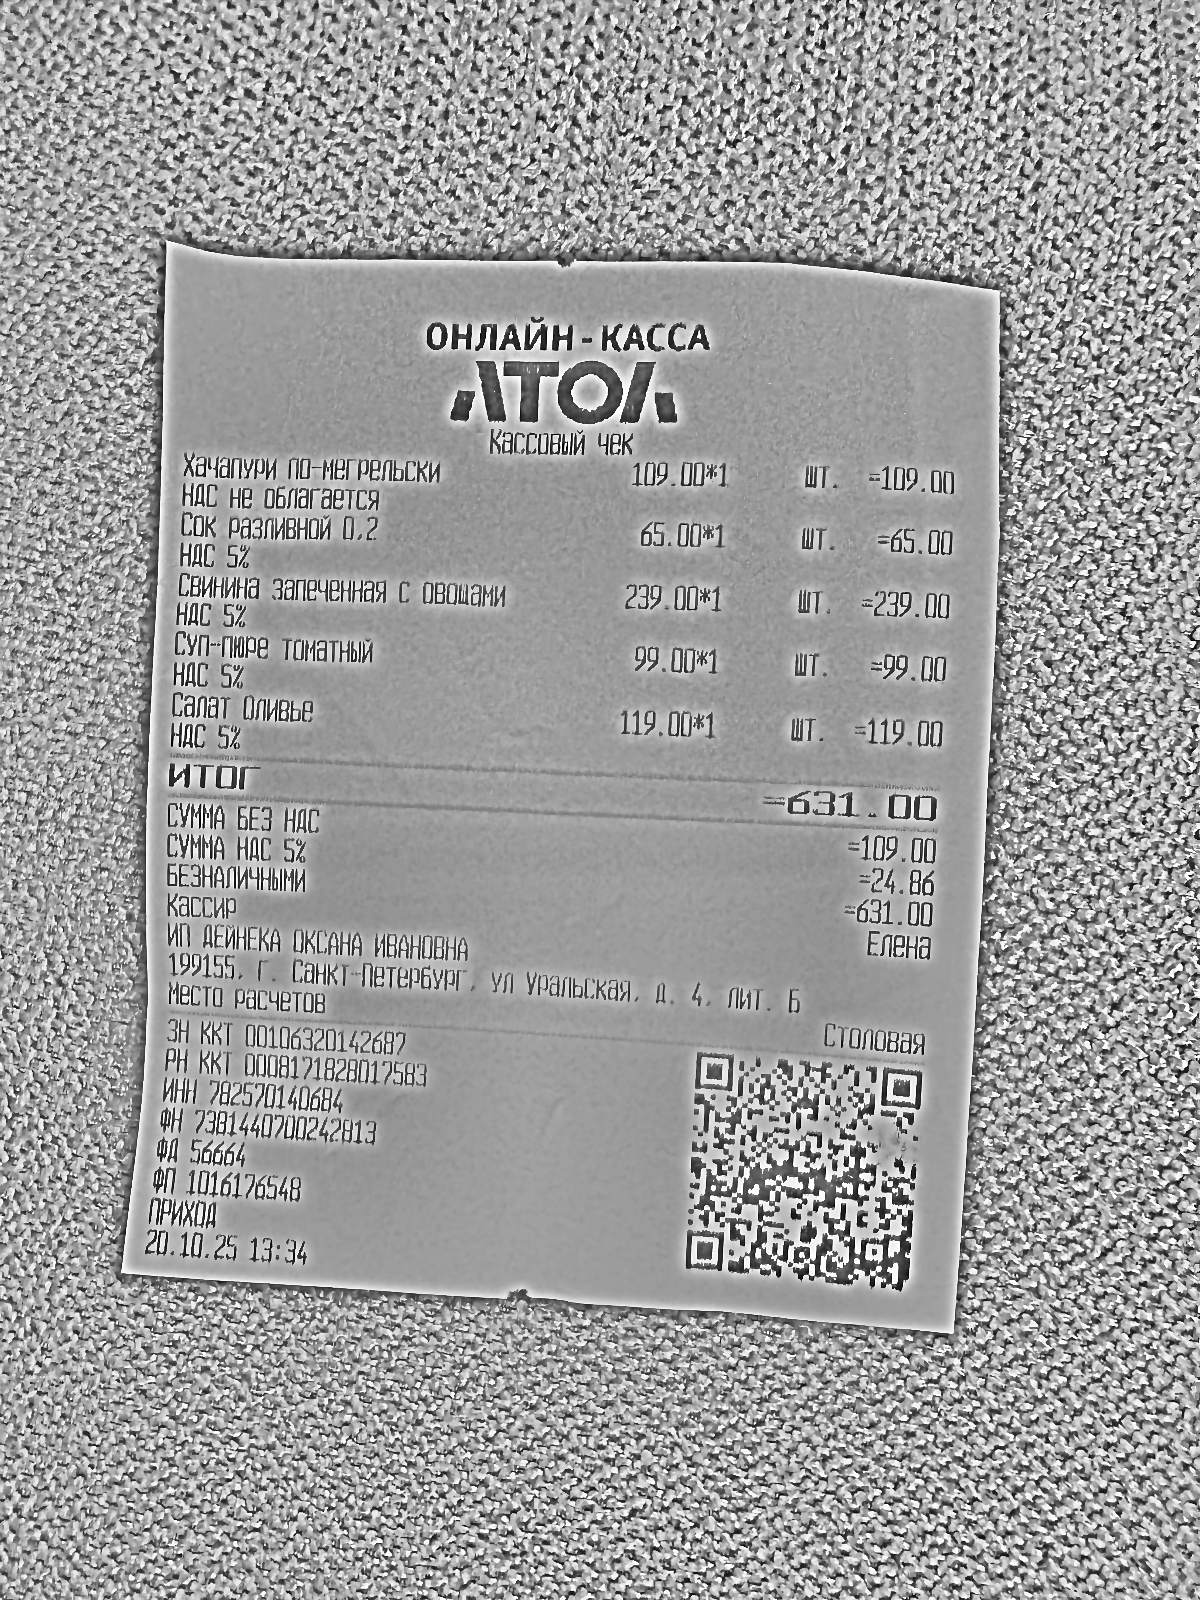
Продавец: ИП ДЕЙНЕКА ОКСАНА ИВАНОВНА
ИНН: 782570140684
Дата: 20.10.25
Товары: Хачапури по-мегрельски; Сок разливной 0.2; Свинина запеченная с овощами; Суп-пюре томатный; Салат Оливье
Количество: 1; 1; 1; 1; 1
Цена: 109.00; 65.00; 239.00; 99.00; 119.00
Сумма: 109.00; 65.00; 239.00; 99.00; 119.00
Итого: 631.00